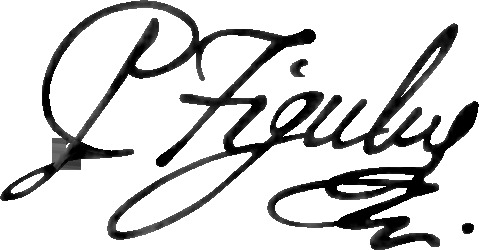
Signature of: peter figulus jablonsky